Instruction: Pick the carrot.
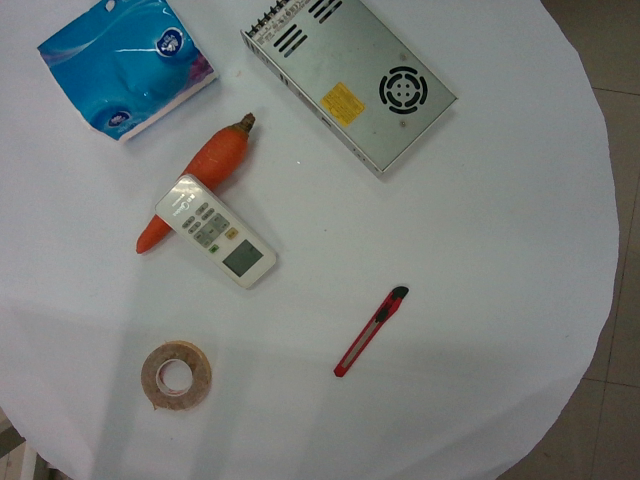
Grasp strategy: vertical